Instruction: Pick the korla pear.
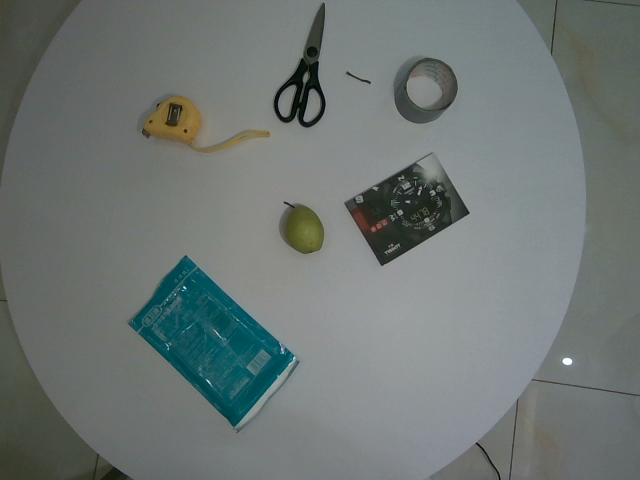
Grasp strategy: vertical